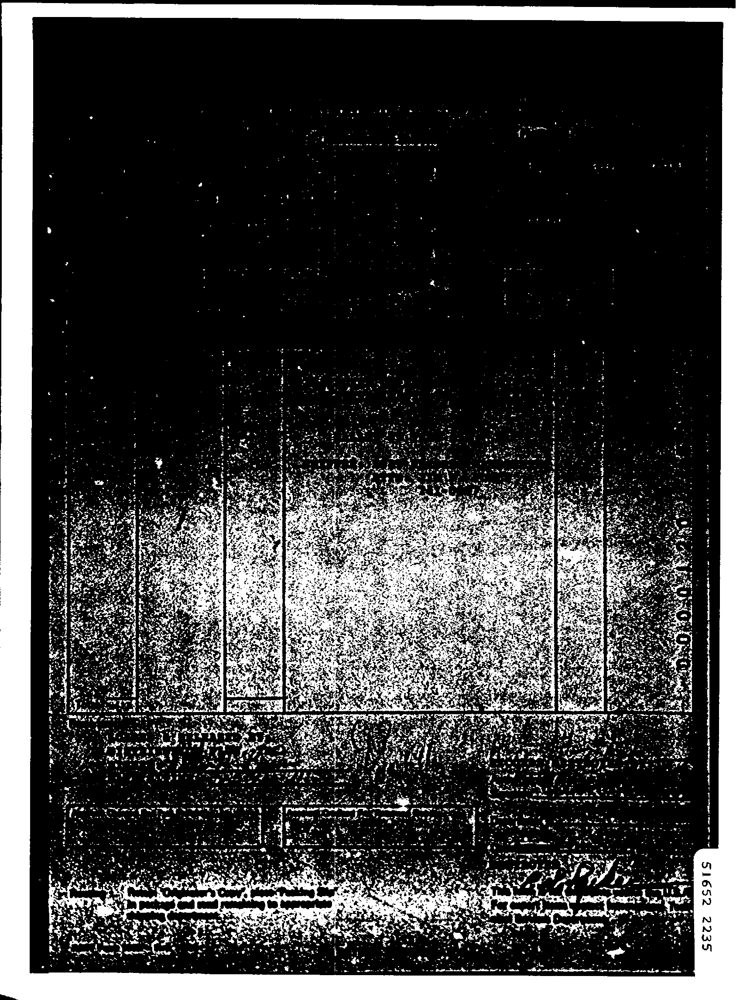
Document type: Invoice